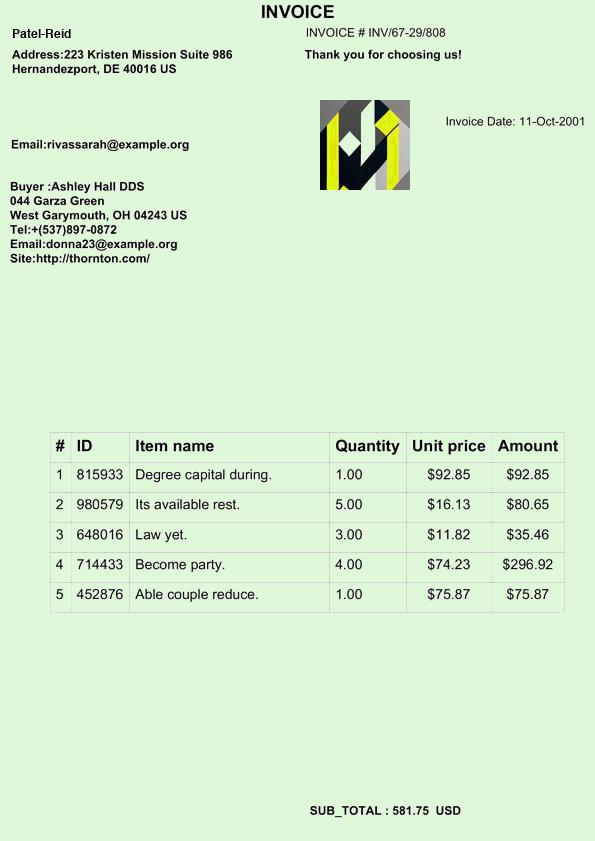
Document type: Invoice